Question: What is the property identification or parcel number listed?
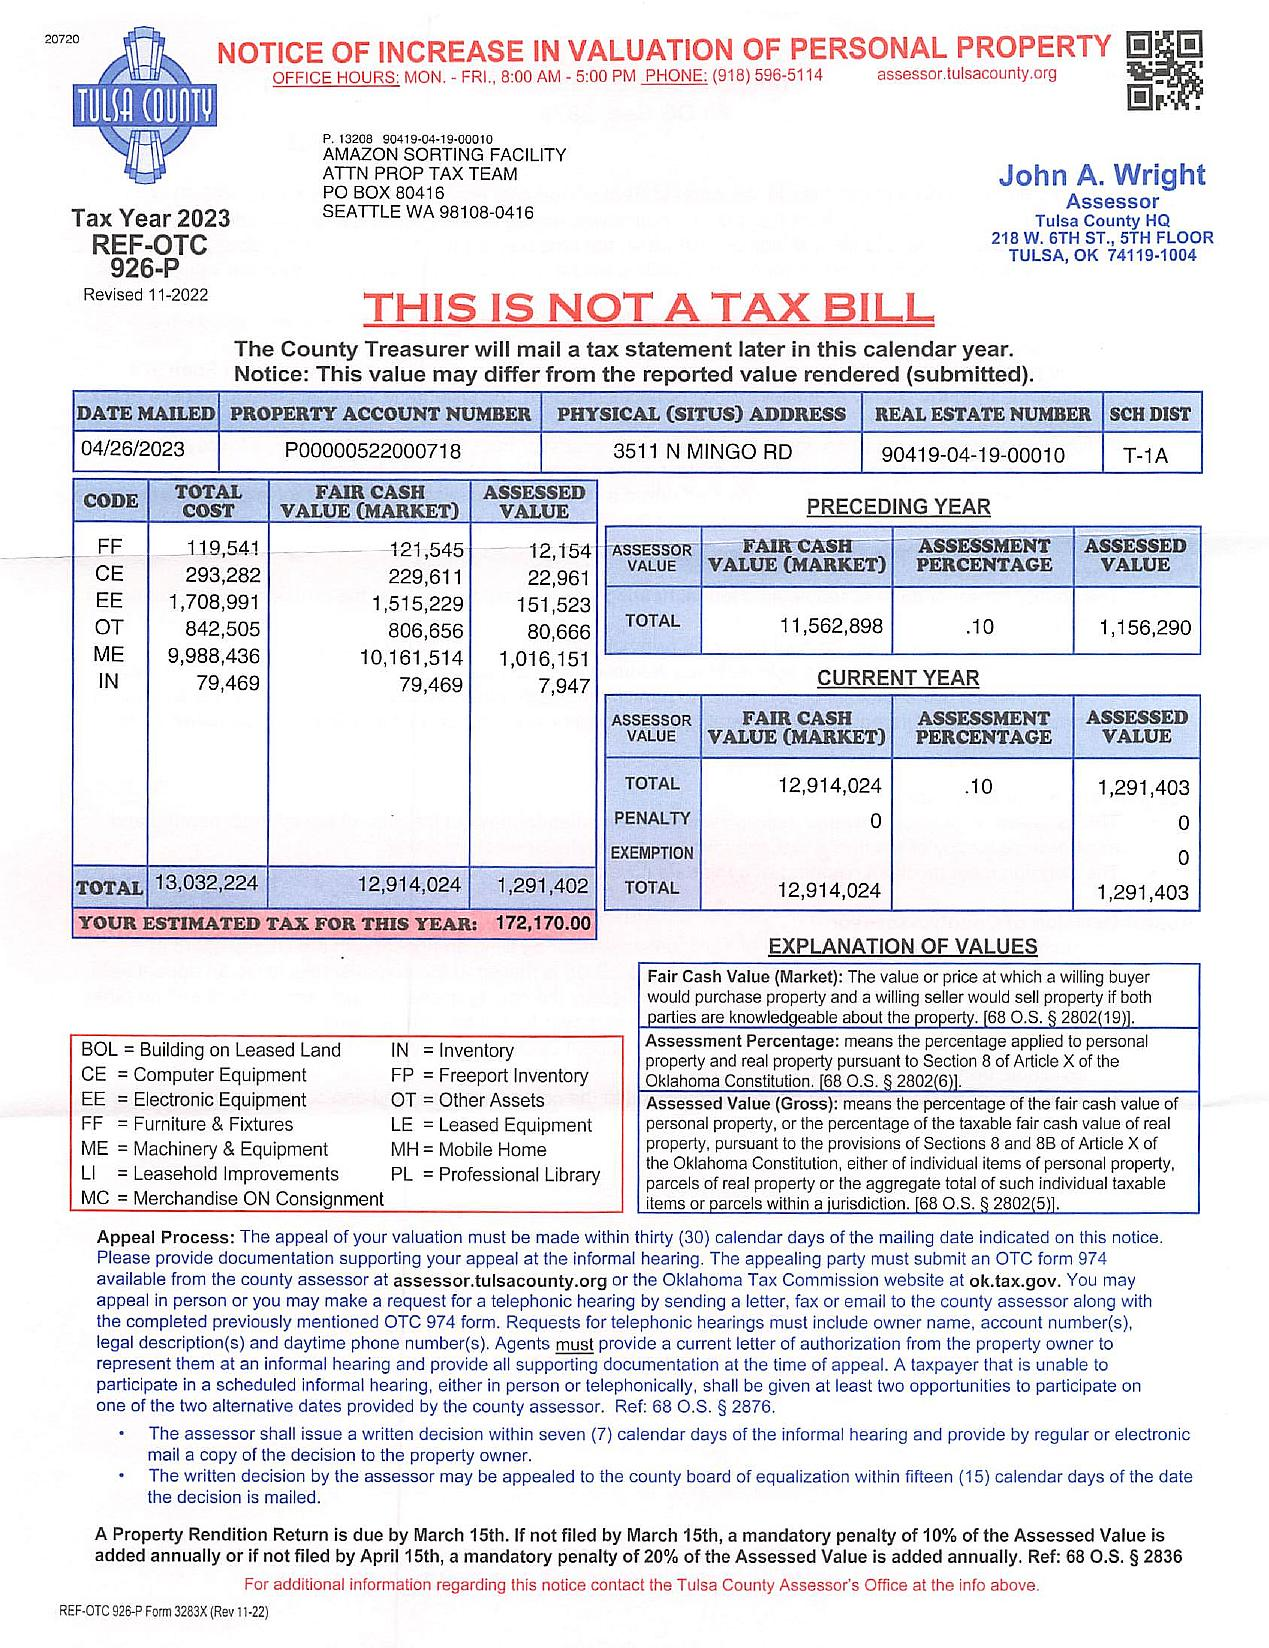
Answer: "90419-04-19-00010"